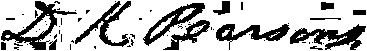
Signature of: daniel kimball pearsons